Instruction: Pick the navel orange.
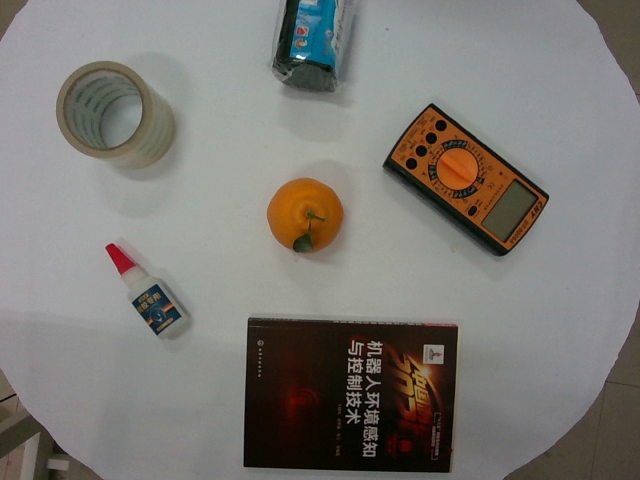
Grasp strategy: vertical